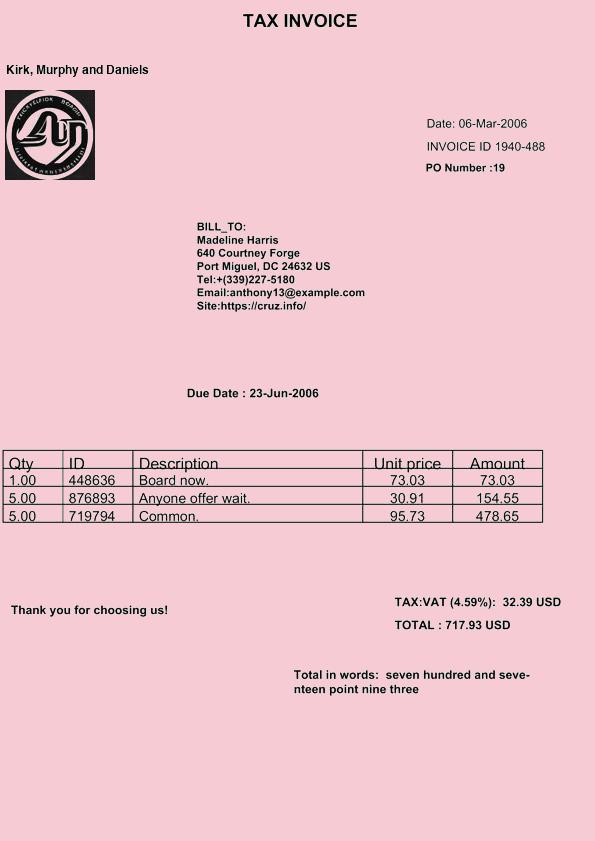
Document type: Invoice